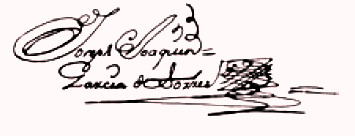
Signature of: josé joaquín garcía de torres